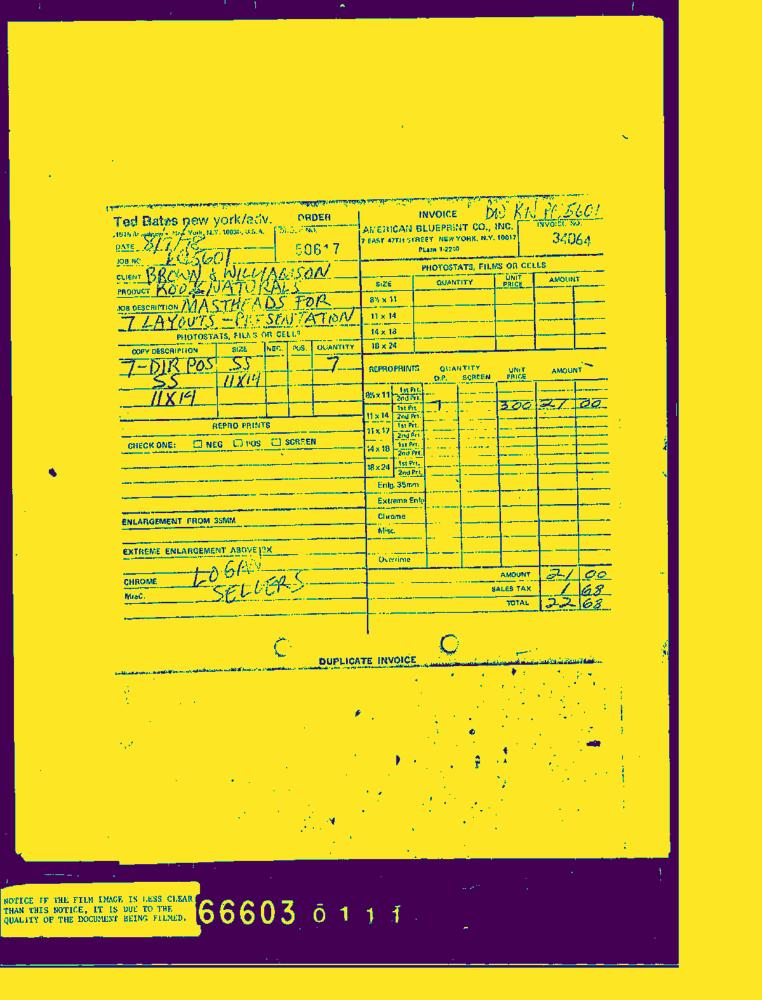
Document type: Invoice-Doc